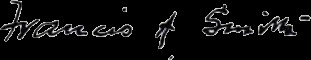
Signature of: francis asbury smith